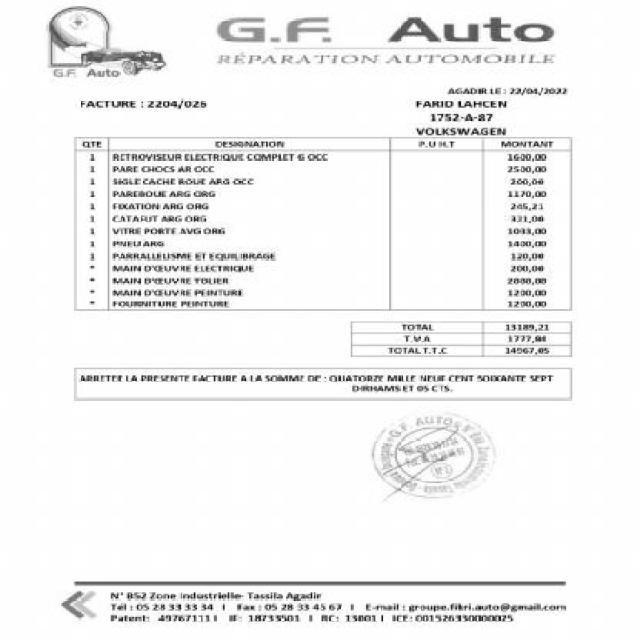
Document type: Invoice